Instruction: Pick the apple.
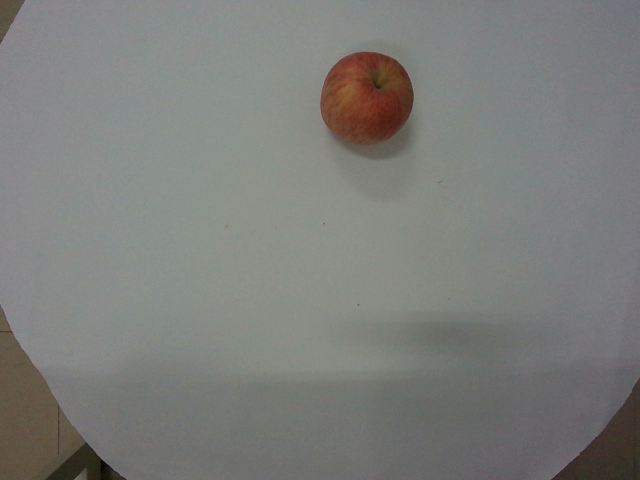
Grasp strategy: vertical